Question: Explain the disease:
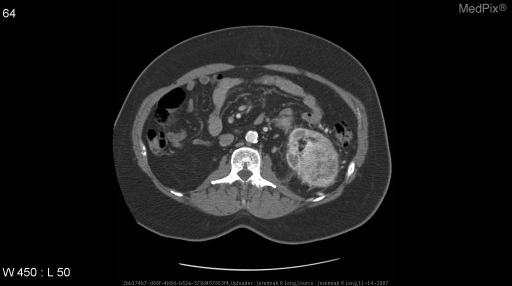
Answer: The disease is discussed as: Renal cell carcinoma (RCC) is also known as renal adenocarcinoma, hypernephroma, clear cell carcinoma, and malignant nephroma.  It is responsible for approximately 2% of adult malignancies.  Male-female ration is 1.5:1.  Age at presentation ranges from 50 to 70 years, with a median age at diagnosis of 57 years. Risk factors for RCC inclued tobacco use, long-term phenacetin use, Von Hippel-Lindau disease (VHLD), chronic dialysis, and family history.

Bilateral RCC commonly develops in patients with VHLD, tuberous sclerosis, acquired cystic kidney disease and familial RCC.  Bilateral neoplasms occur in less than 2% of patients with sporadic RCC.  This tumor may spread via local extension, hematogenously, or by the lymphatic system.

ROBSON CLASSIFICATION FOR STAGING OF RCC:
     I    - Tumor confined to renal capsule
     II   - Tumor extends throught renal capsule but is confined
            to renal fascia.  Ipsilateral adrenal may be involved
            in this stage
     IIIA - Tumor involves renal vein, IVC, or both
     IIIB - Tumor involves regional lymph nodes
     IIIC - Tumor involves regional nodes and renal venous structure
     IVA  - Direct extension of tumor through renal fascia to
            involve adjacent organs besides ipsilateral adrenal
     IVB  - Distant metastases

Treatment options include surgery (radical or partial nephrectomy), angioinfarction (arterial tumor embolization), hormonal therapy (e.g. progestins, antiestrogens, and androgens), chemotherapy, immunotherapy (Interferons), and radiation therapy.  Tumor embolization may be used to minimize blood loss during surgery or to produce palliation. Objective tumor regression after treatment with hormonal agents is achieved in less than 6% of patients. Immunotherapy is mainly used in patients with metastatic RCC after resection of primary tumors with successful results in about 20% to 30% of patients with 5% to 10% complete responses. RCC is relatively radioresistant tumor. The role of radiation therapy is primarily in preoperative reduction in the size and fixation of tumors.

CT FINDINGS IN RENAL CELL CARCINOMA
     - Most occur in the renal cortex and demonstrate an exophytic growth pattern.  They distort the renal contour and larger tumors involve both the renal cortex and medulla.  Solid tumors may be hyperdense, hypodense, or hyperdense on non-enhanced CT. Some lesions may appear heterogenous on non-enhanced scans because of hemorrhage and necrosis.  Tumor calcification occurs in approximately 30% of cases.  They may also rarely demonstrate small amounts of adipose tissue.  A combination of fat and calcification shoud suggest RCC because fat-containing AMLs do not usually calcify. Solid RCCs usually demonstrates heterogenous enhancement(>10 HU).  2% to 5% of RCCs are predominantly cystic. Filling defects (clots, tumor thrombus) in the collecting sytem and renal veins may be seen.